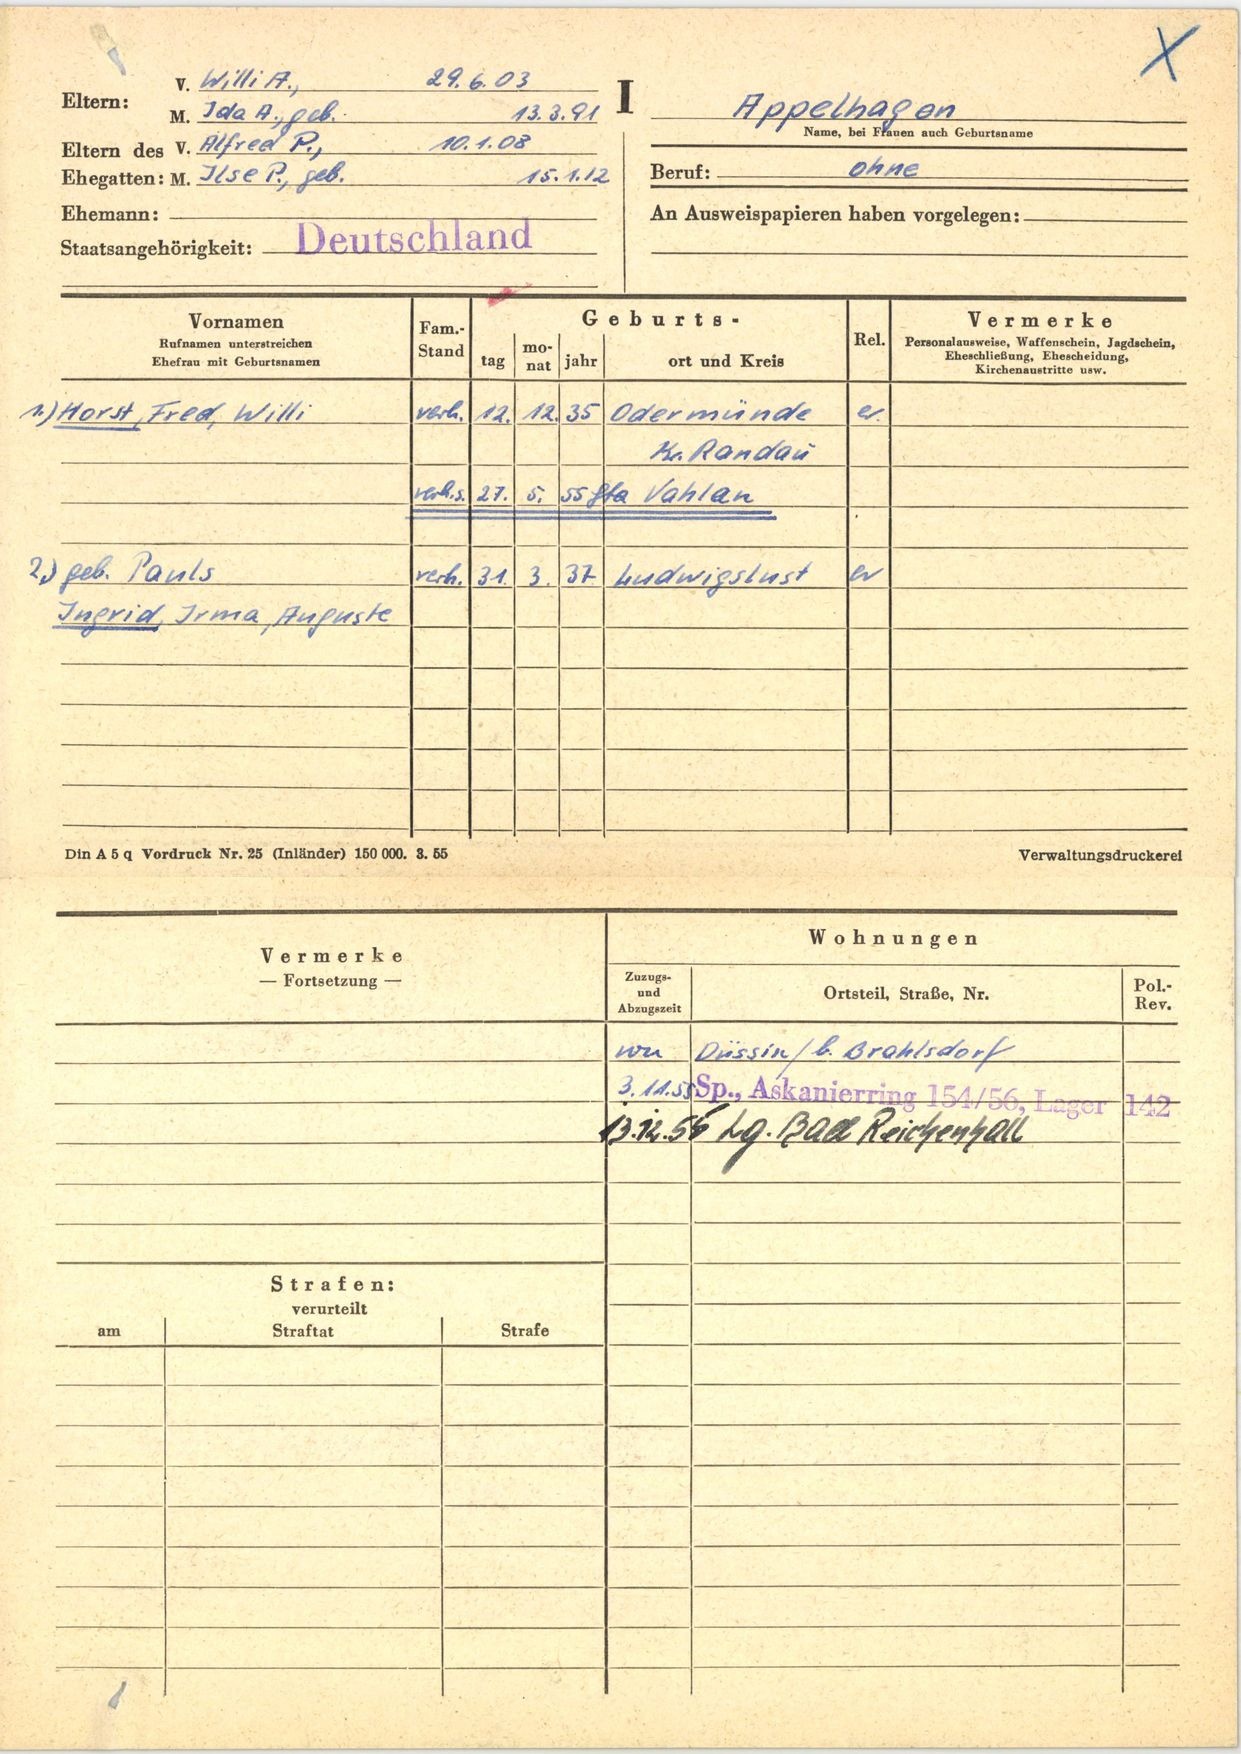
Appelhagen